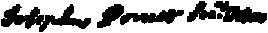
Signature of: joseph poncet